Question: Can you provide the account number mentioned in the document?
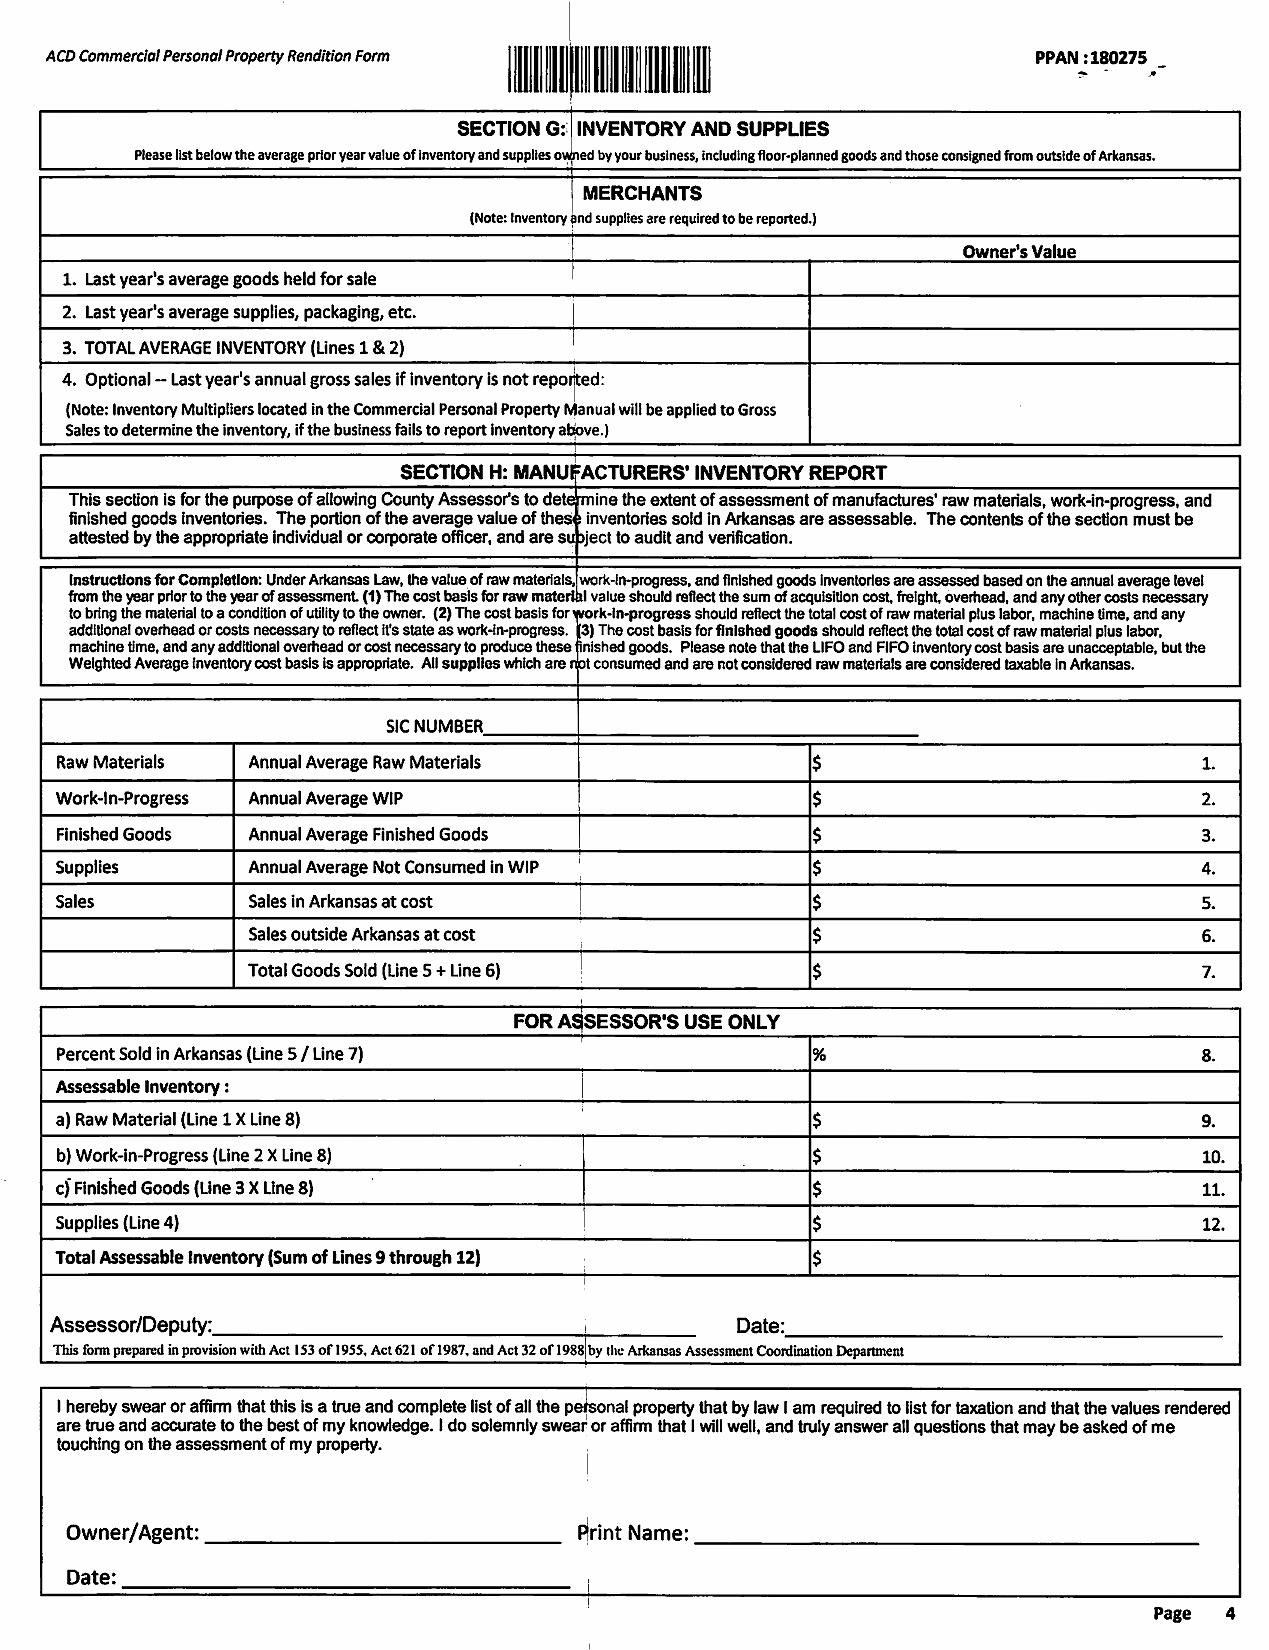
Answer: "PPAN :180275"